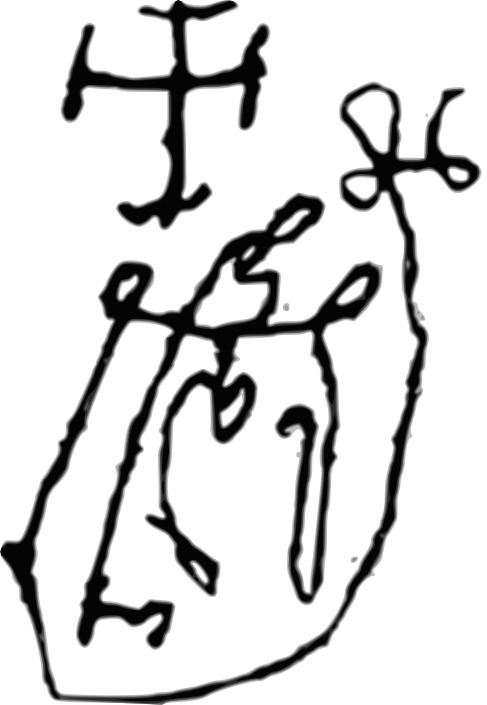
Signature of: darejan of kakheti